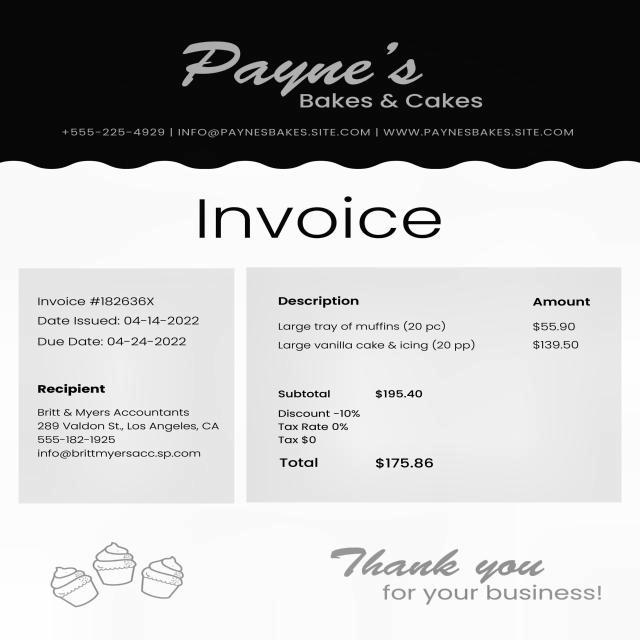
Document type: Invoice